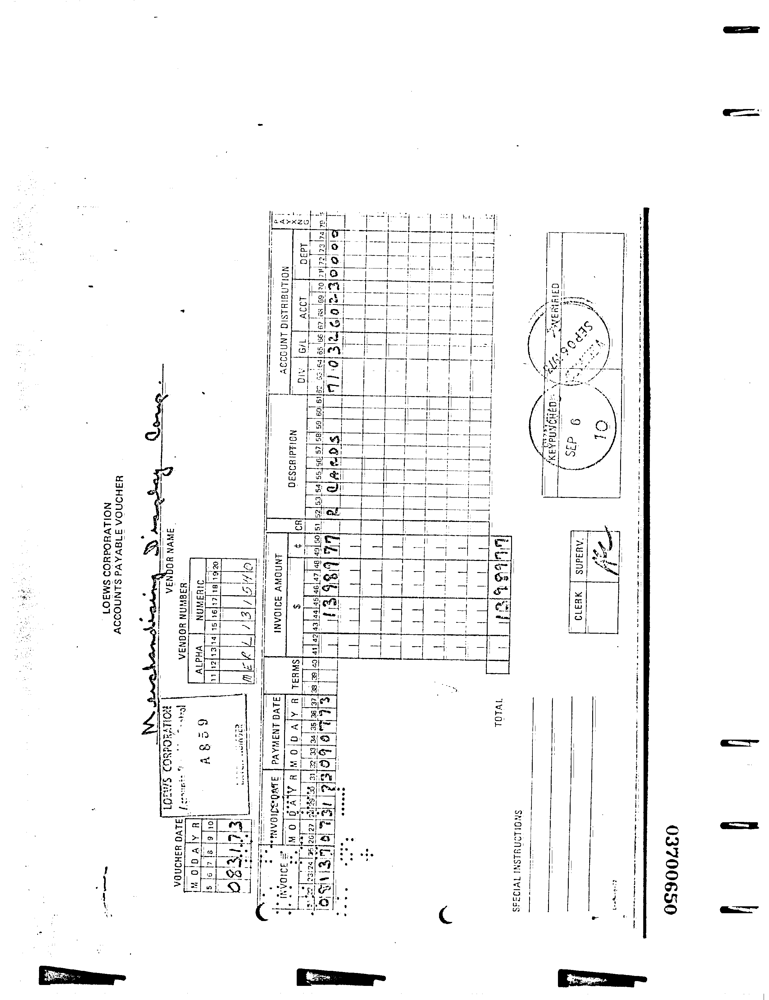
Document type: Invoice